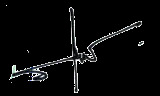
Signature of: jasri usman